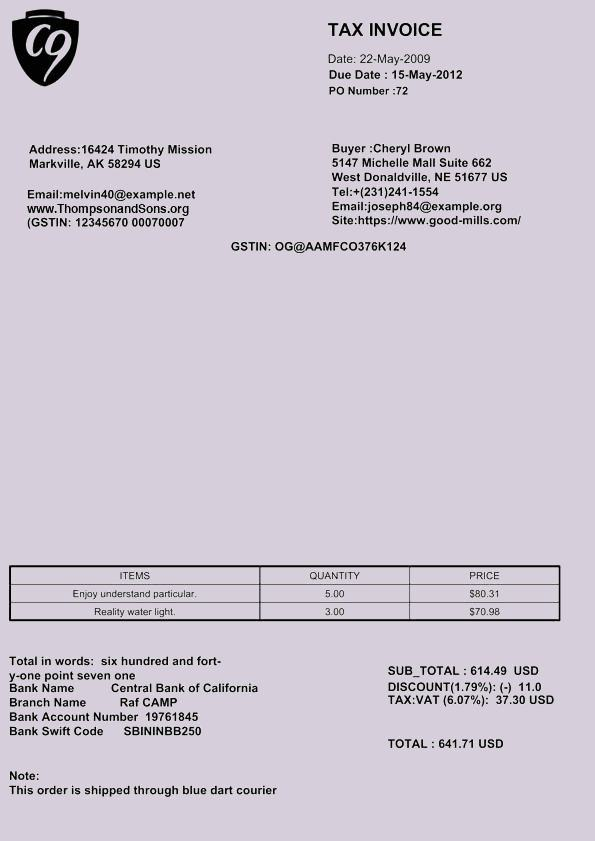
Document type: Invoice